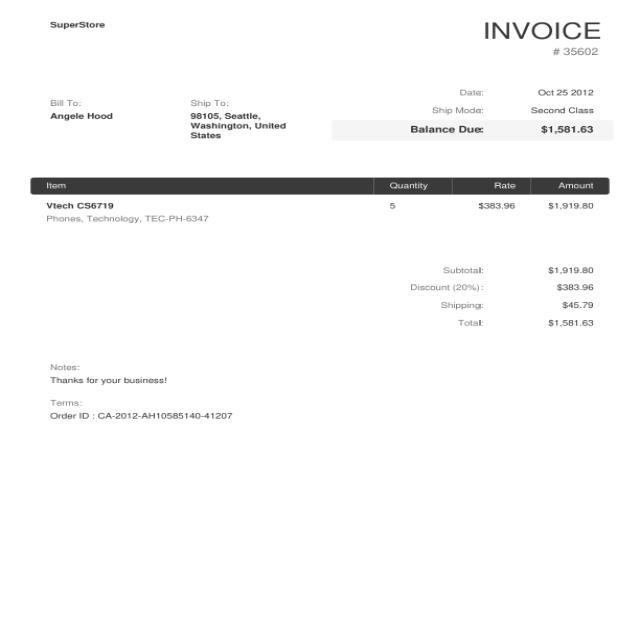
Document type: Invoice